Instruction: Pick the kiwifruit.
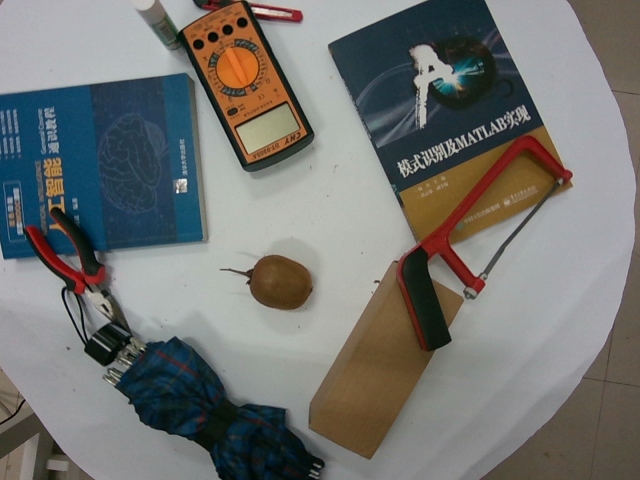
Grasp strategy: vertical